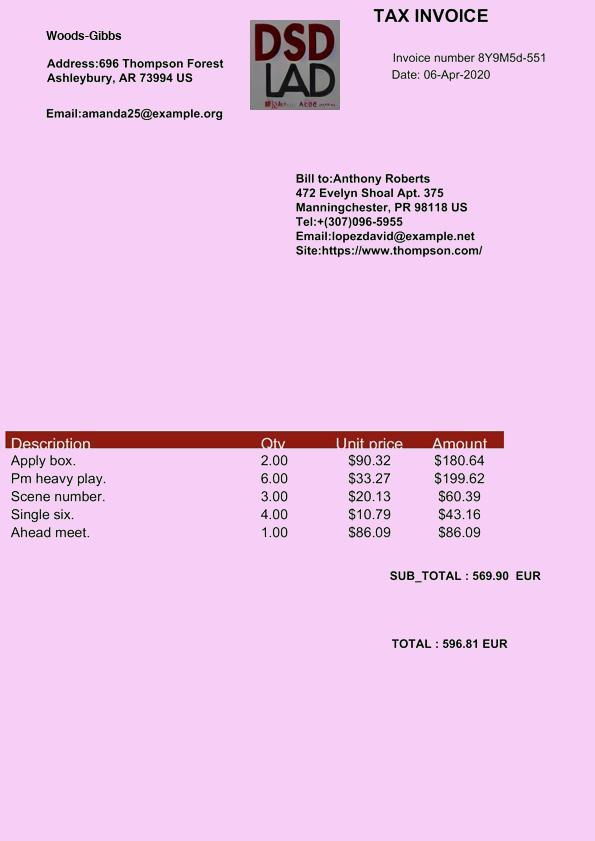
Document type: Invoice